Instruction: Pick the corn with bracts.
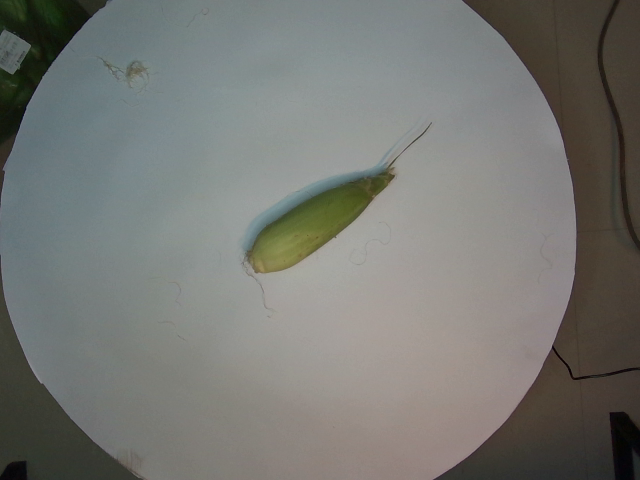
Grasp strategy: vertical